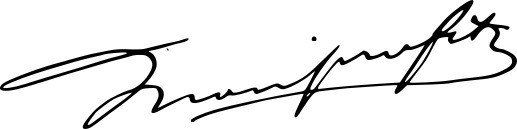
Signature of: jacques ambroise monprofit